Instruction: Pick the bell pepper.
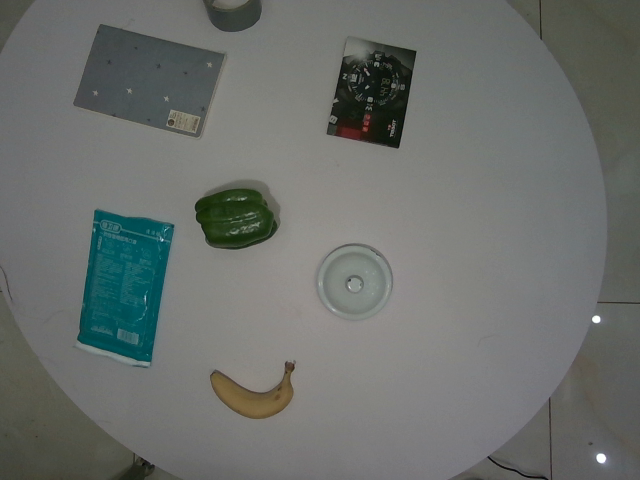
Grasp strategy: vertical